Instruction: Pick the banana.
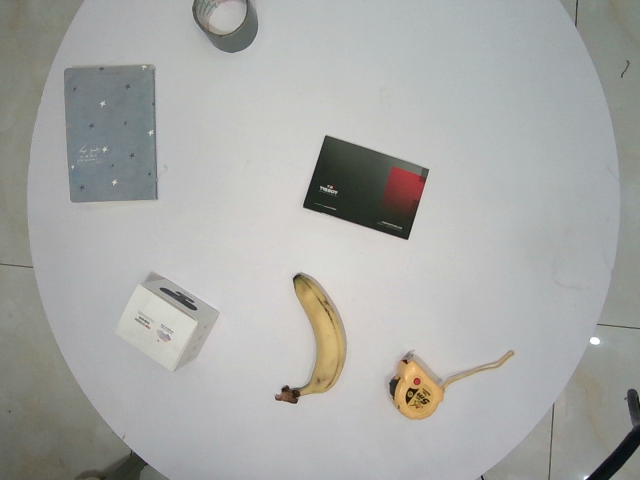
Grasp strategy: vertical